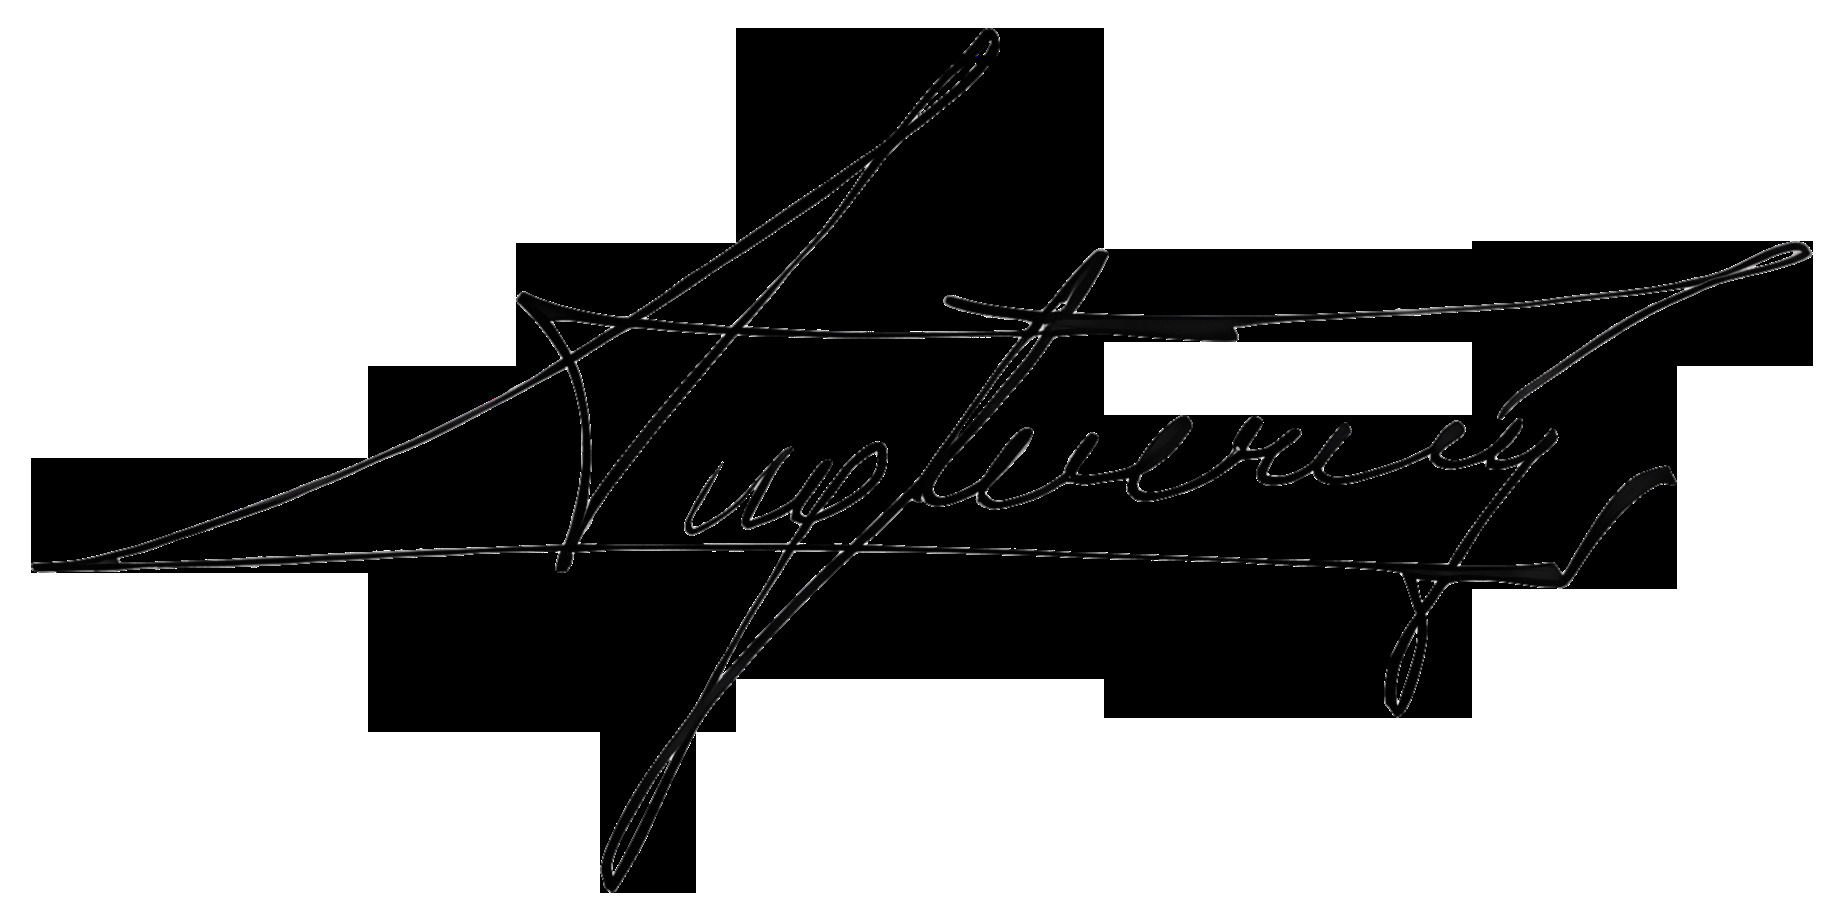
Signature of: augustin teverný